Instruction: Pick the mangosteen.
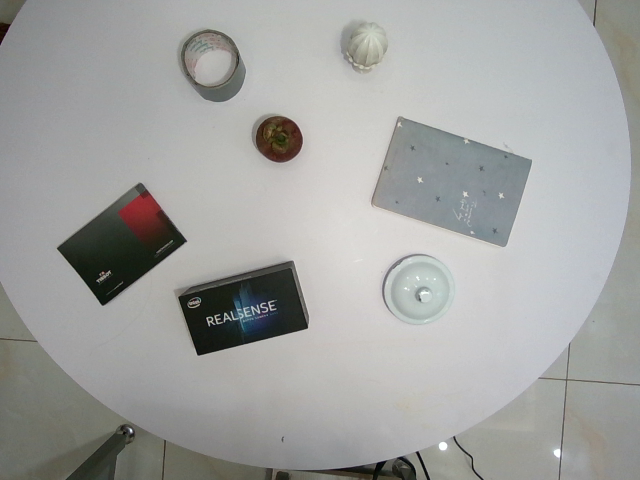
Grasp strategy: vertical